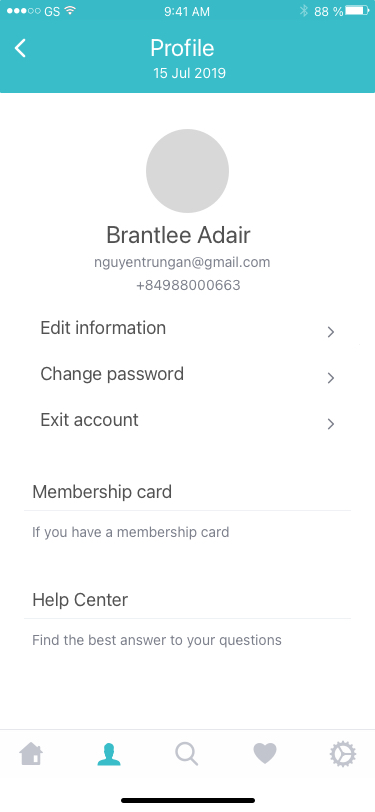
Text in this UI design:
88 %
9:41 AM
GS
Profile
15 Jul 2019
Brantlee Adair
nguyentrungan@gmail.com
+84988000663
Membership card
If you have a membership card
Help Center
Find the best answer to your questions
Edit information
Change password
Exit account